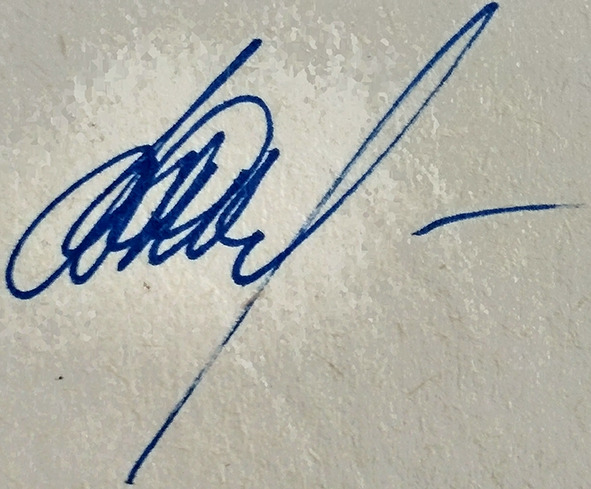
Signature of: volodymyr rybak